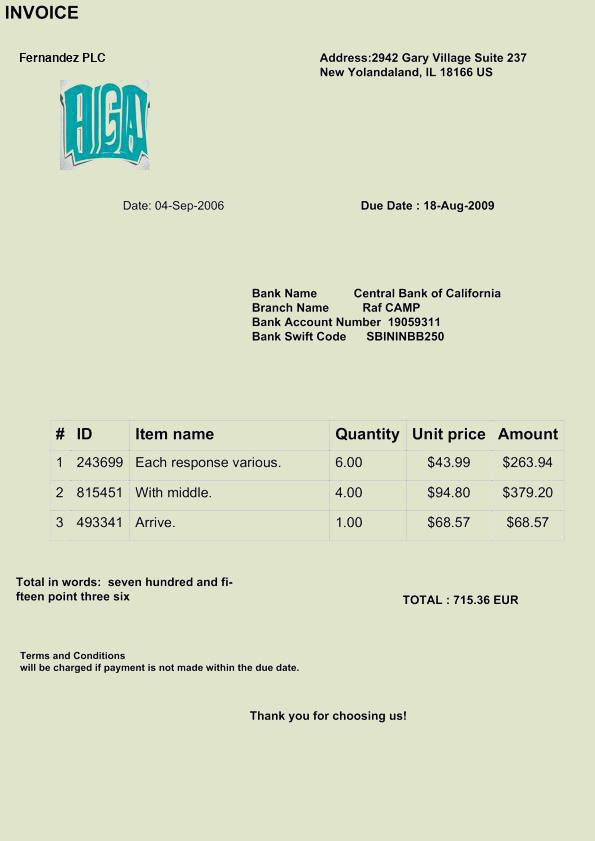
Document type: Invoice